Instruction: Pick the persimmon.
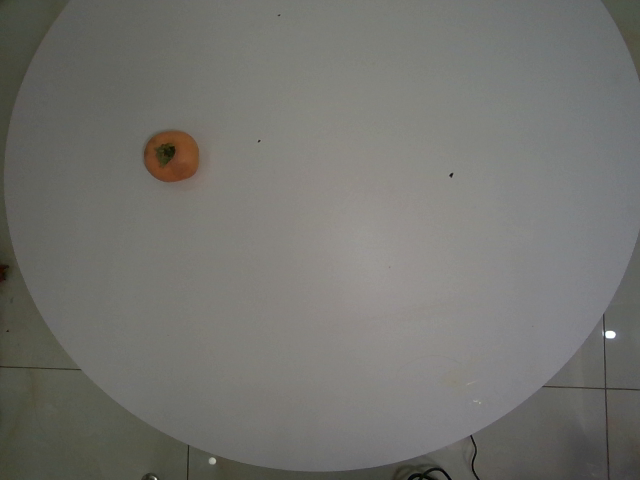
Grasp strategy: vertical